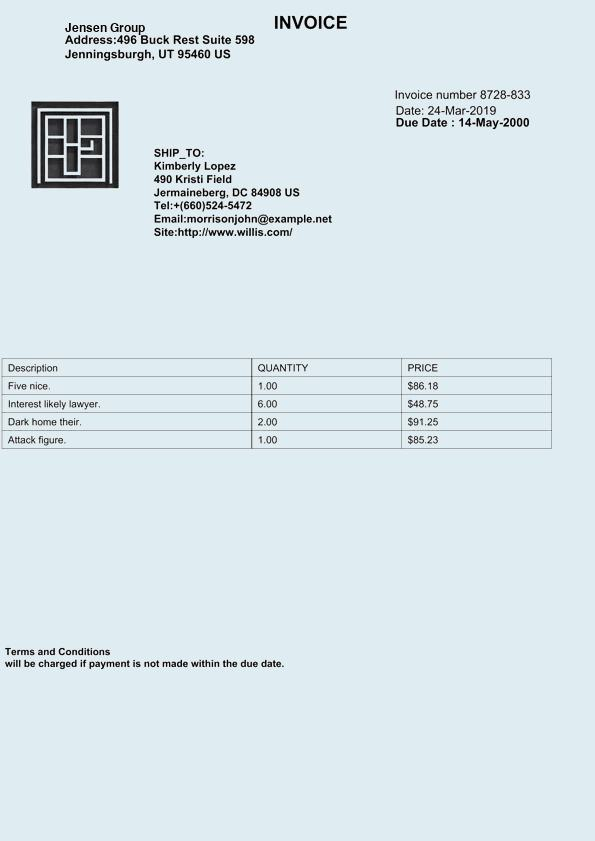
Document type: Invoice